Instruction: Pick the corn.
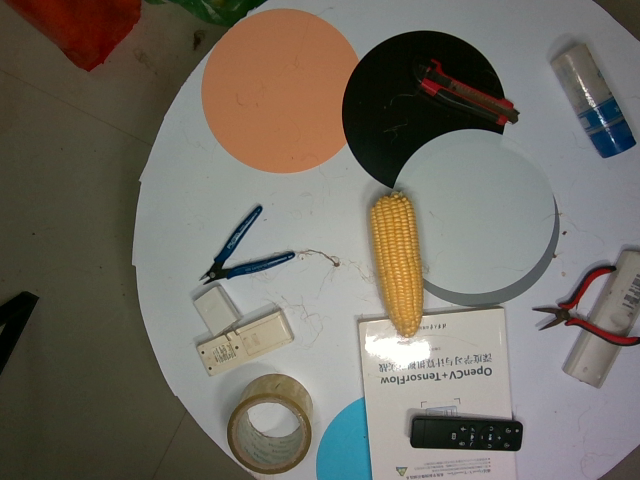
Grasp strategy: vertical